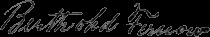
Signature of: berthold fernow